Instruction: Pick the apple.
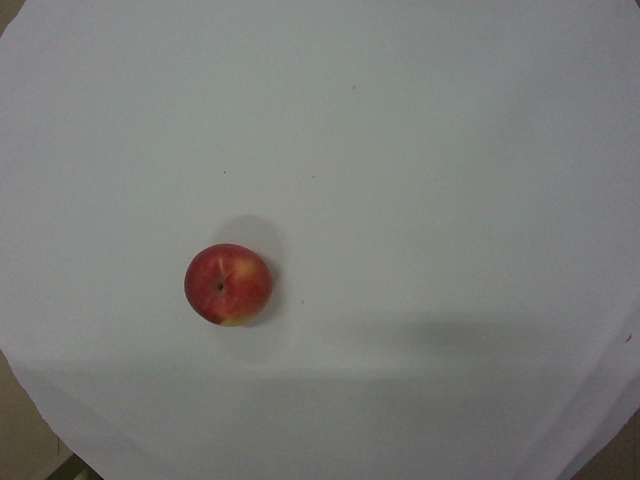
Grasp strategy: vertical